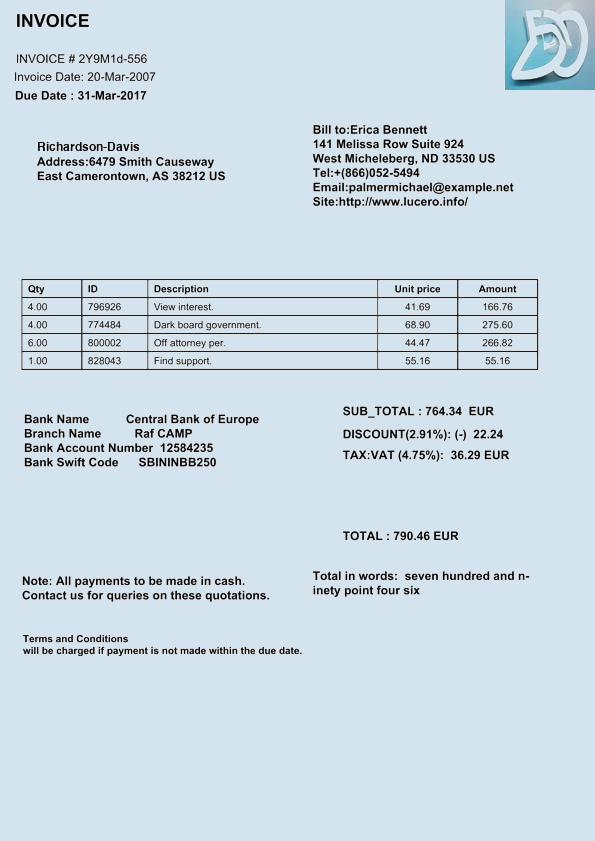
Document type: Invoice